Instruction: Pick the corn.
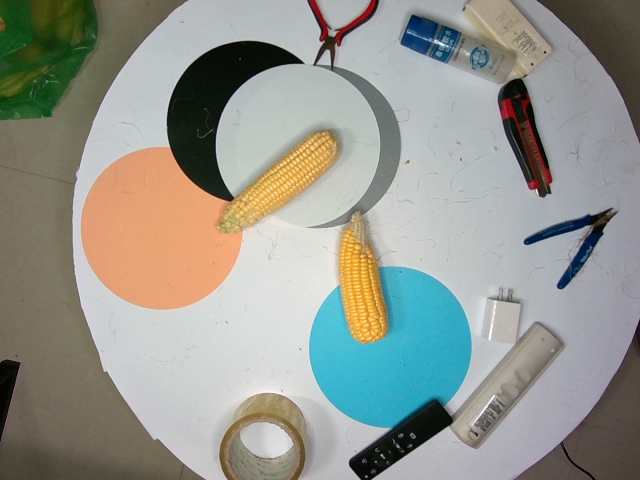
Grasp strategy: vertical